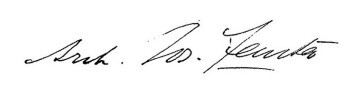
Signature of: josef fanta